Question: What might the diagnosis be?
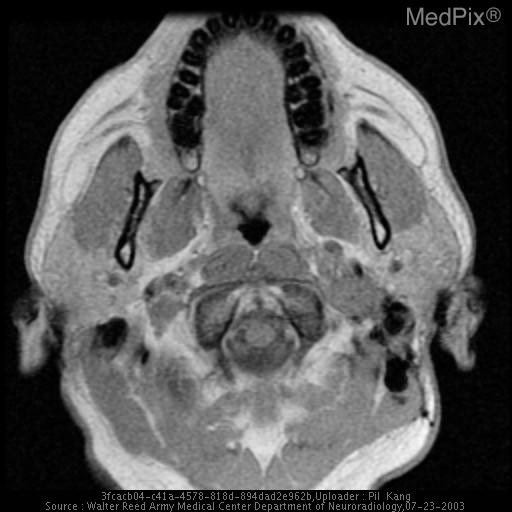
Answer: The possible diagnosis includes Recurrence of paraganglioma
Radiation/surgical changes.